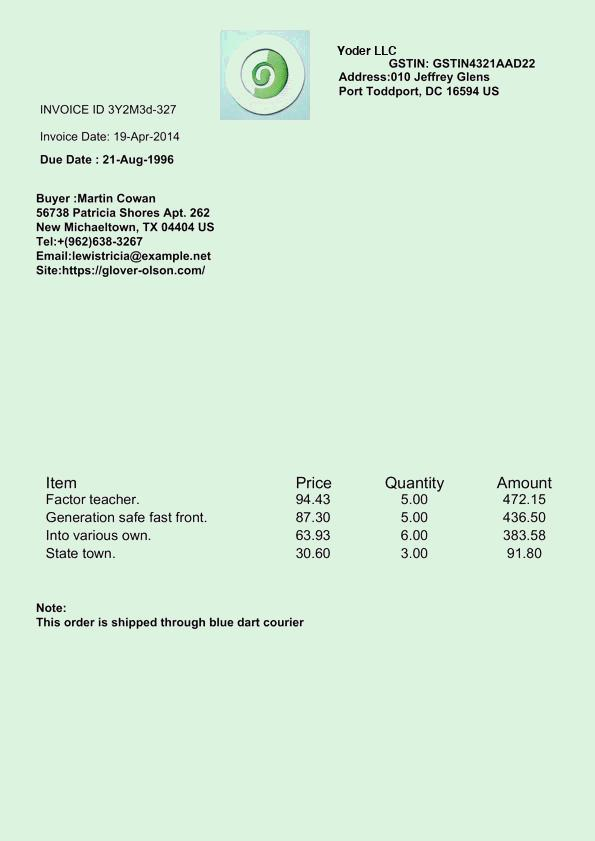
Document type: Invoice